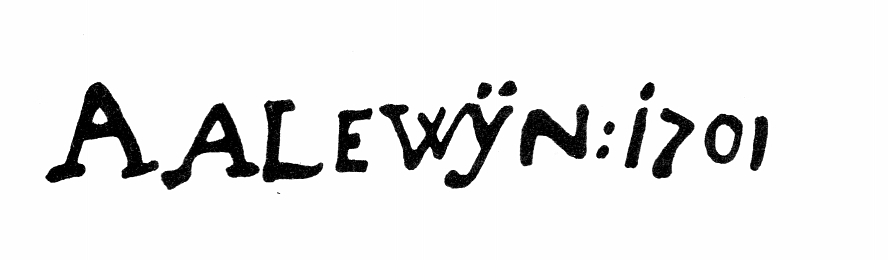
Signature of: abraham alewijn